Question: What could the diagnosis suggest?
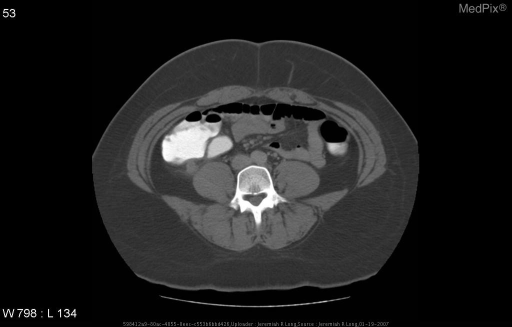
Answer: The possible diagnosis includes Acute appendicitis.